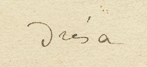
Signature of: andré saglio